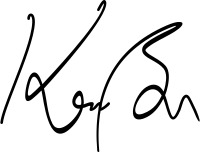
Signature of: klara buda